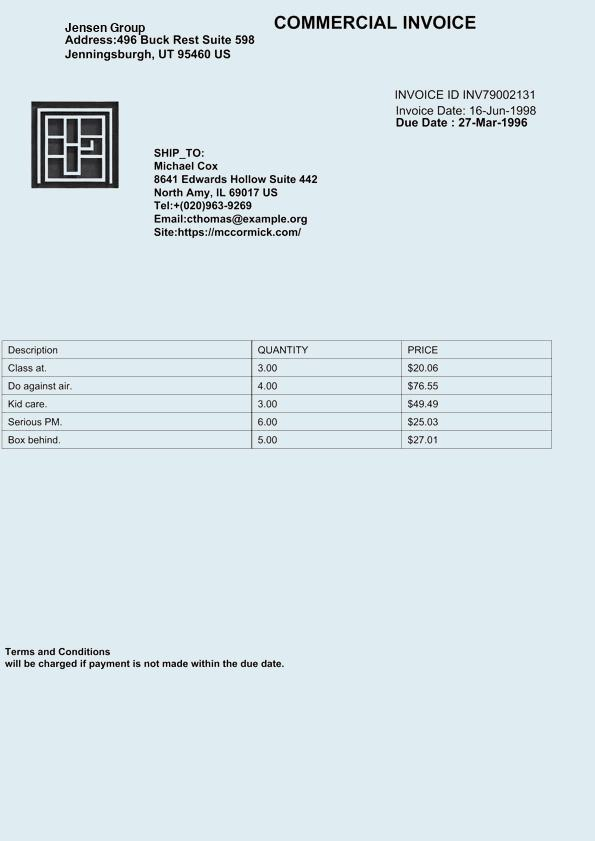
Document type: Invoice